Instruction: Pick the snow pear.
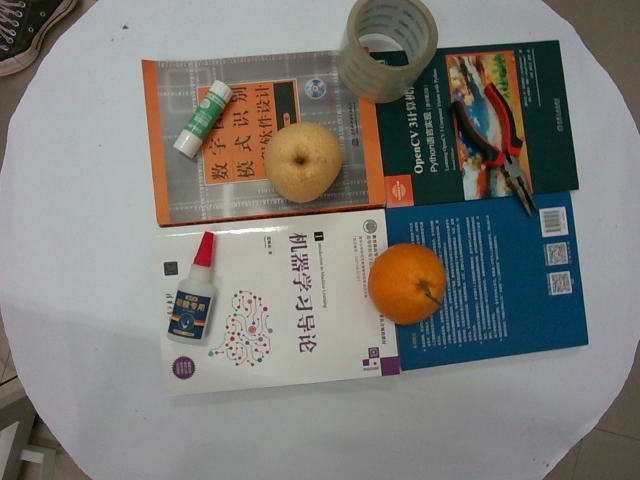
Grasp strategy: vertical